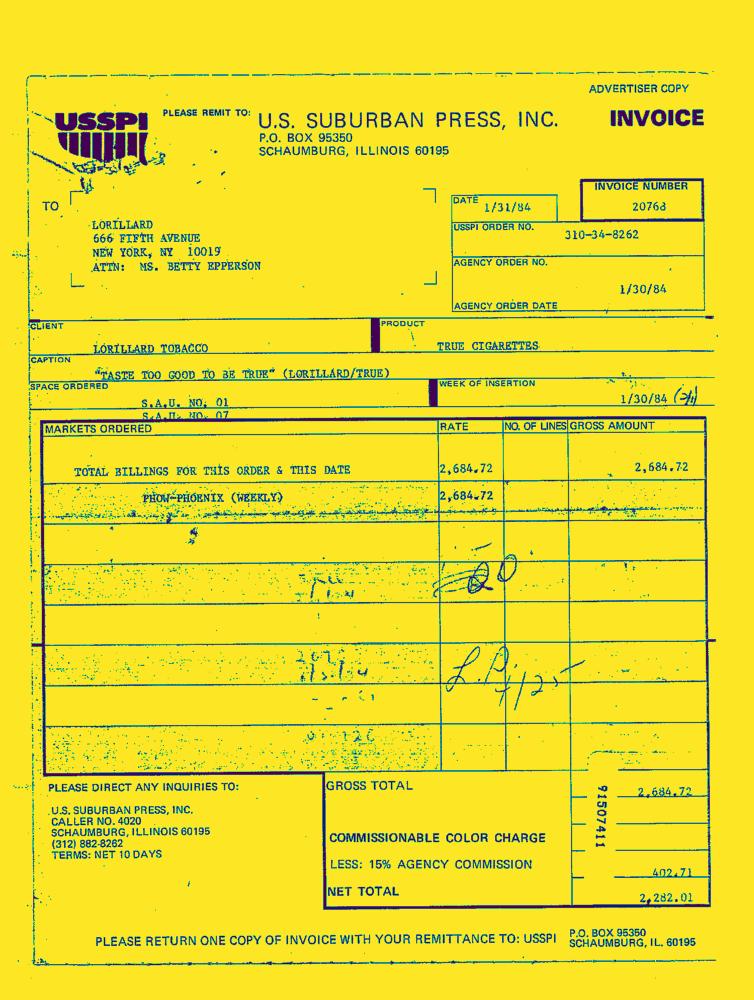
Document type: Invoice-Doc